Question: What appears to be the issue?
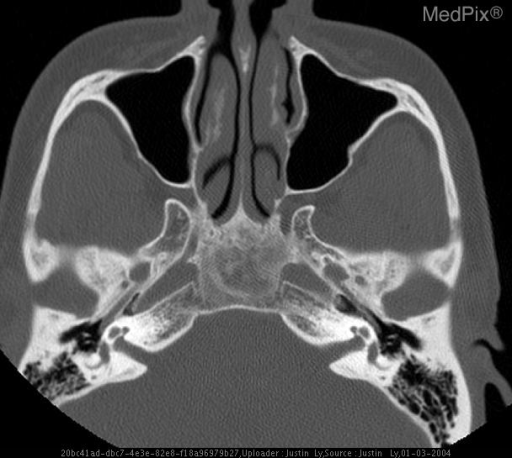
Answer: The findings suggest The MRI/MRA study showed no vascular pathology, but incidentally it was noted that there was a heterogeneous and mildly expanded clivus.

Whole body skeletal scintigraphy showed nonspecific increased uptake in the clivus region.

Repeat CT of the sinus was performed, revealing a “ground glass appearance”, containing a smaller circumscribed area, which has the appearance of a cystic lesion.  Overall the process appeared nonaggressive and was stable on 5 month follow-up CT.. Fig. 1. Axial noncontrast CT image show a nonaggressive-appearing clivus lesion with a “ground glass” appearance.  There is a sharply-marginated cystic component anteriorly.. The patient might have a history of 41 year old female with increasing headaches and a family history of aneurysms. A head CT performed at another institution was reportedly unremarkable.  MRI/MR angiography of the Circle of Willis was performed at our institution to evaluate for possible aneurysm..